Question: How does the patient history play a role?
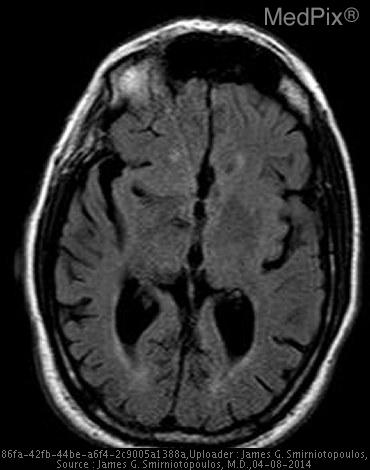
Answer: The patient's history of 79 y.o. man had 2 episodes (approx. 2 months apart) of sudden expressive aphasia (word finding difficulty) lasting 30 - 45 minutes - each with complete resolution. The first episode was in early four months ago; and, the most recent was three months ago.  He was labeled with a TIA diagnosis; and, had negative carotid US and negative echocardiograms (for thrombus) - but with a <50% carotid stenosis.

PMH - He has atrial fibrillation and has always been appropriately anticoagulated with warfarin.   He does not drink EtOH or smoke, he has medication-controlled hypertension. is key in understanding the case.